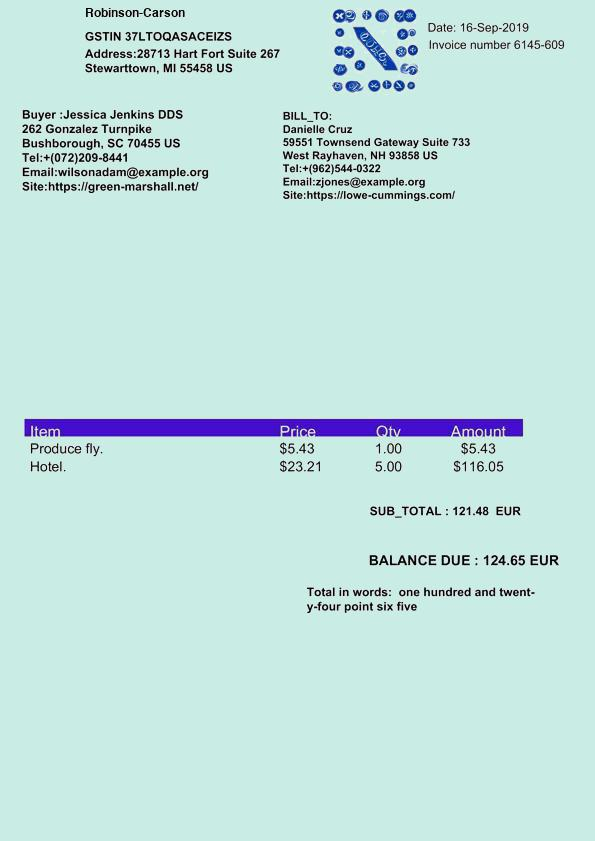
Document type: Invoice